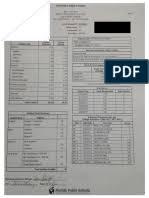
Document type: Invoice